Question: Explain the disease:
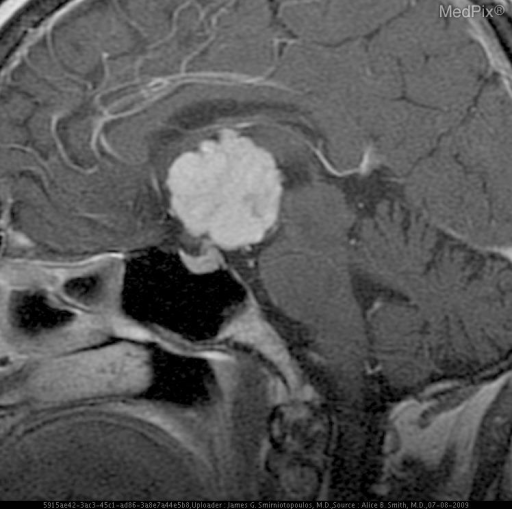
Answer: The disease is discussed as: Recently described neoplasm – WHO Grade 2
Rare
Occurs in region of anterior 3rd ventricle & hypothalamus
Sx: Headaches, hydrocephalus, hypothalamic dysfunction & homonymous hemianopsia
Mean age 46 years
Chordoma-like histology
Cell of origin unknown

CT: Well circumscribed, hyperdense, enhance
MRI: Isointense to gray matter on T1, avidly enhance, slightly hyperintense on T2

Mean age reported as 46 but so uncommon demographics are hard to come by – slight female predilection noted

Histology of Lesion and Host Response
Low grade neoplasm given the name of choroid glioma because of it histologic appearance, which resembles a chordoma and stains avidly with the glial cell marker glial fibrillary acidic protein. The stroma is mucin rich. Vacuolization within the stroma may resemble physaliferous cells. The prognosis tends to be poor  due to location and  difficulty of obtaining a complete surgical resection.

Computed Tomography :  On imaging these lesions are well circumscribed, oval masses in the region of the anterior third ventricle and hypothalamus.  CT imaging demonstrates a hyperdense lesion.
MRI: They are isointense to gray matter on T1 and enhance homogeneously after contrast administration. On T2, they are slightly hyperintense.